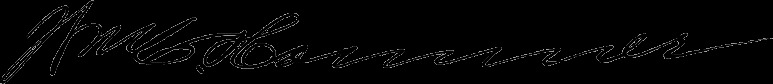
Signature of: william c hammer